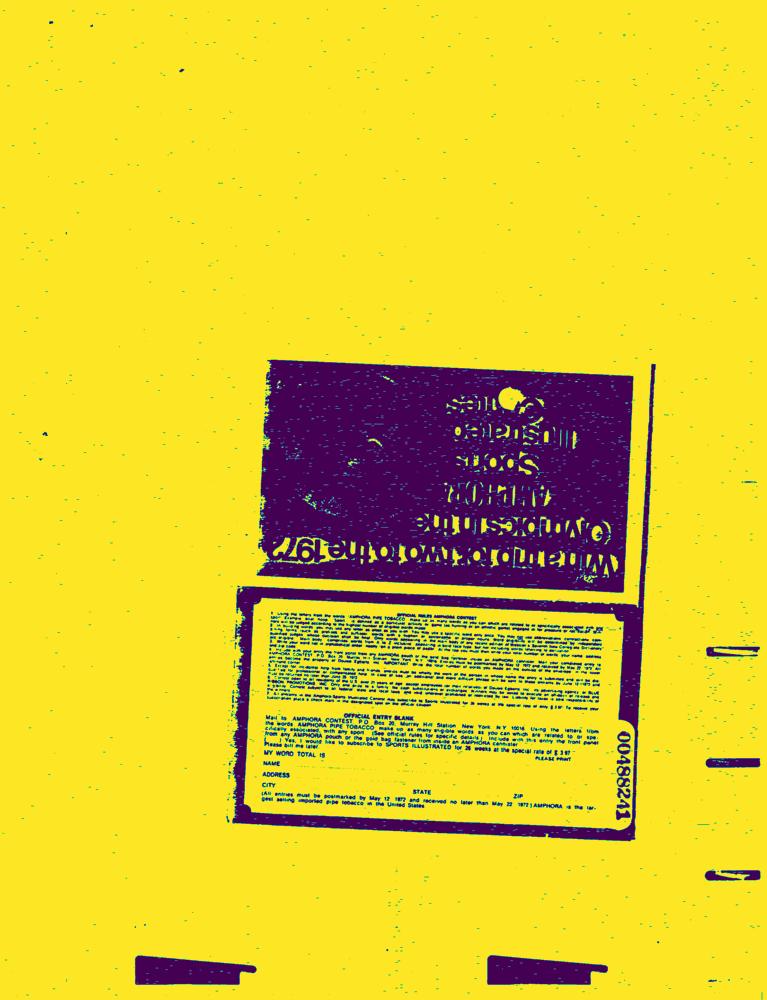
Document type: AD